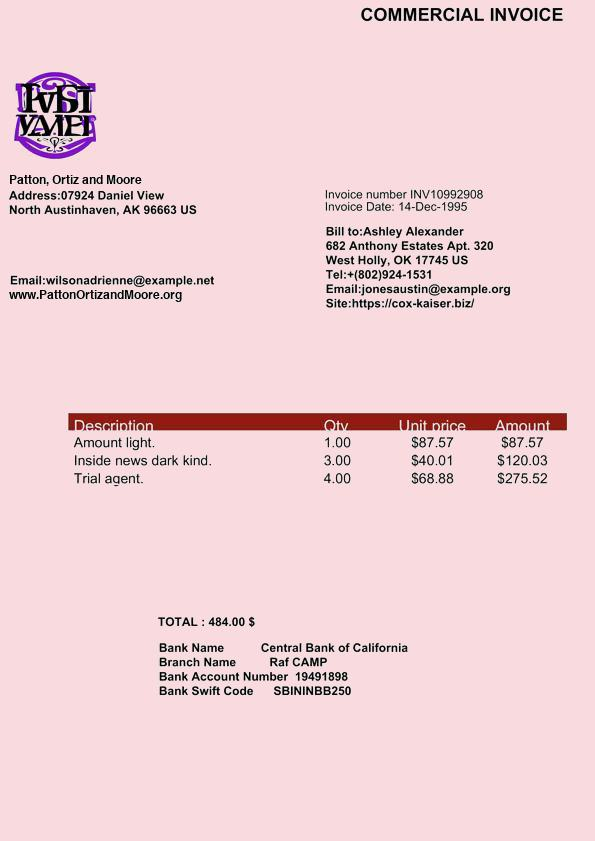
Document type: Invoice